Question: How does the patient history play a role?
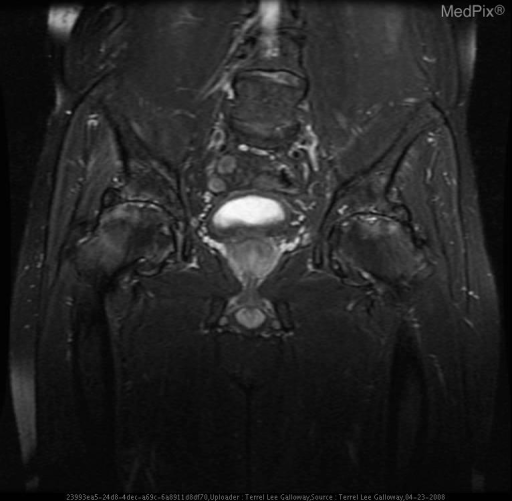
Answer: The patient's history of Patient is a 49 year old African American male with a history of sarcoidosis, sinusitis with intermittent steroid treatment that presents with several years of bilateral hip pain. is key in understanding the case.